Question: What was observed in the imaging?
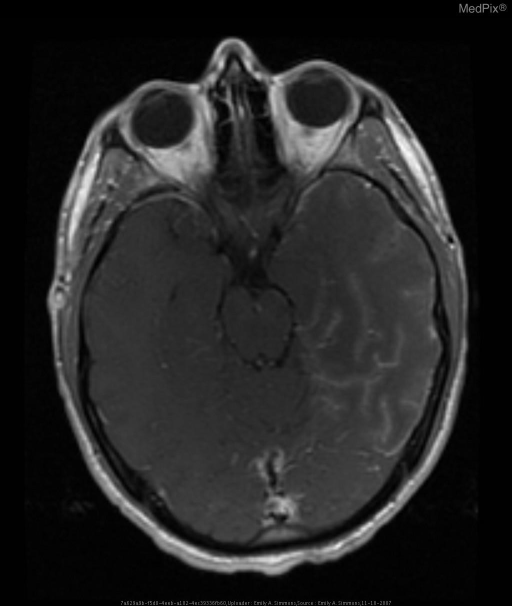
Answer: The imaging shows Bilateral temporal lobe involvement (L>R) with low attenuation on non-contrast CT, enhancement with gadolinium on T1, T2 hyper-intensity and restricted diffusion consistent with edema. T1 post-contrast demonstrates leptomeningeal enhancement most pronounced in the left temporal lobe region..